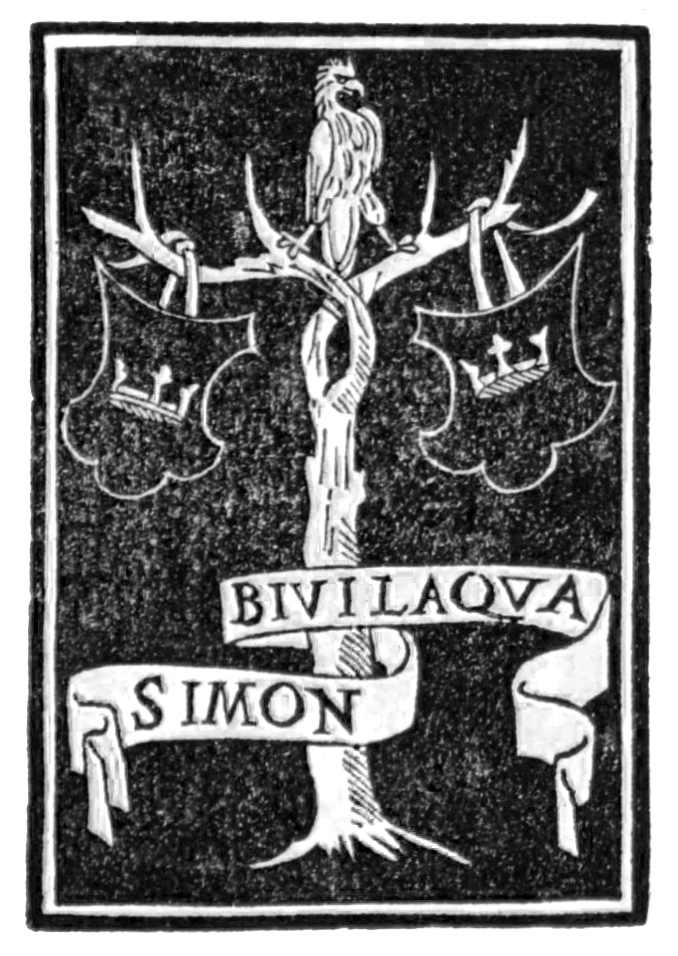
Signature of: simon bevilaqua